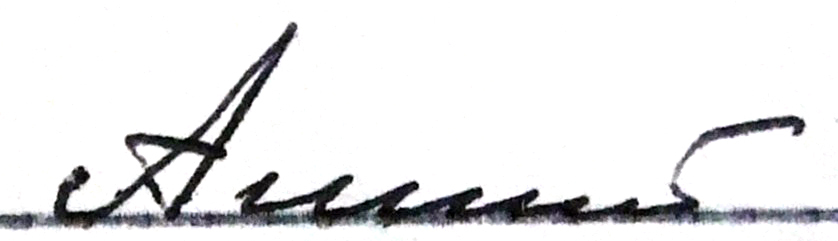
Signature of: alimpius